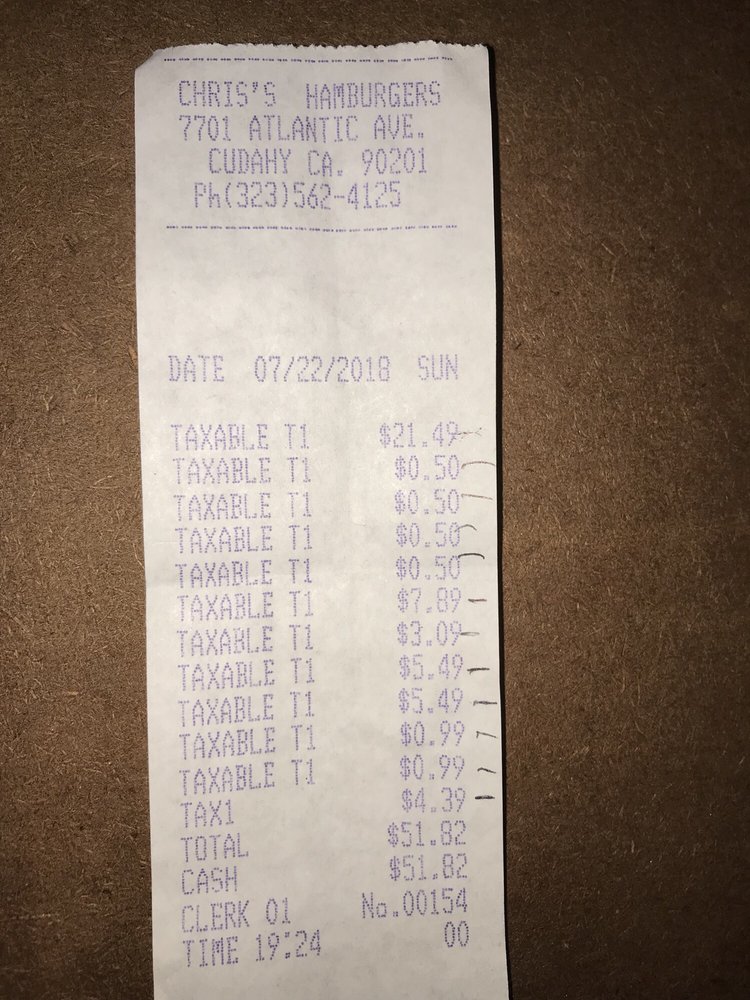
gt_parse: date: 07/22/2018
criticals: name: TOTAL
price: $51.82
store: CHRIS'S HAMBURGERS
tell: (323)562-4125